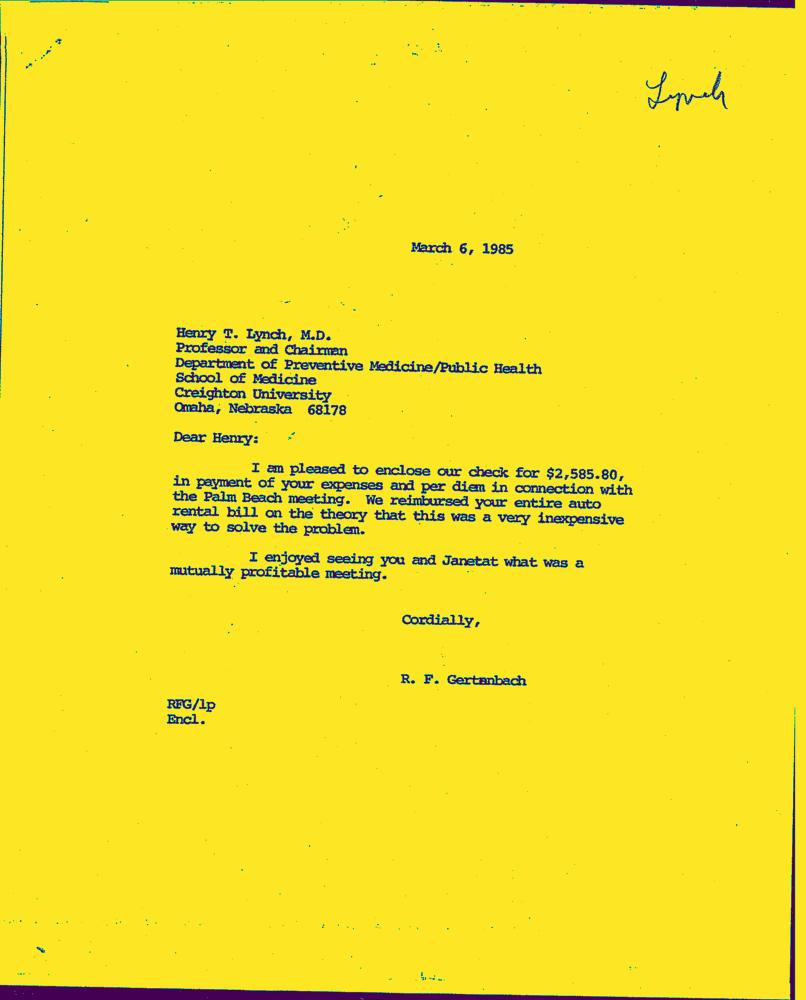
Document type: Letter-Doc